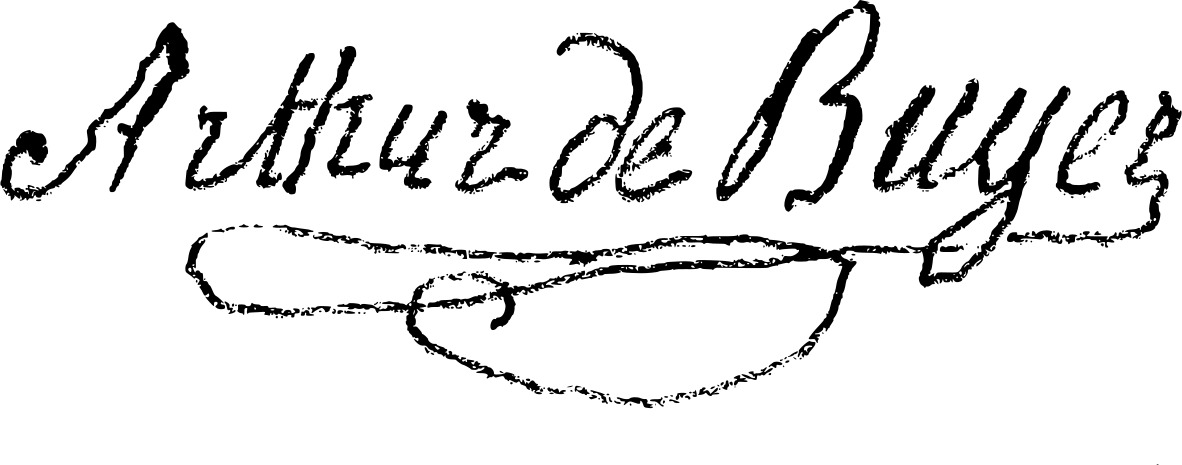
Signature of: arthur de buyer